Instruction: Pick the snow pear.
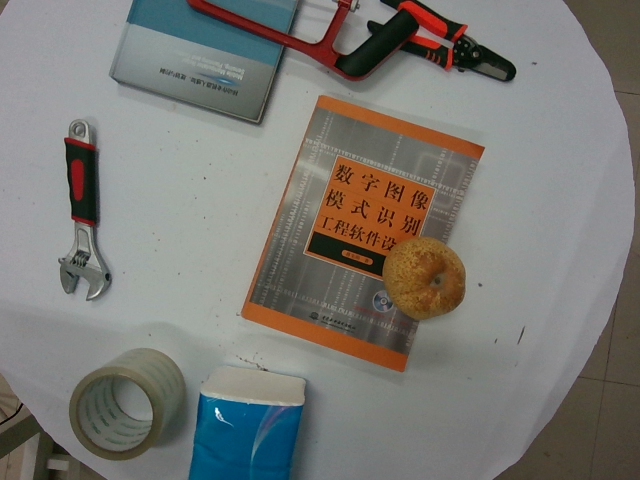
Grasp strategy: vertical